Question: Talk about the condition:
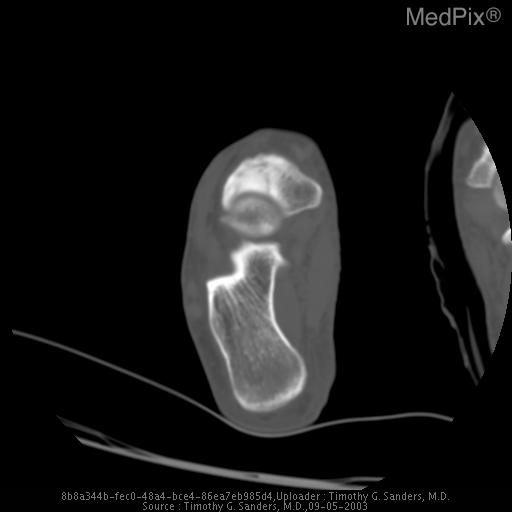
Answer: The disease is discussed as: Stress fractures occur when normal bone is subjected to abnormal stress or repetitive stress, and they typically occur in athletes who have either recently changed their type of training or have increased their level of training. Bone is a very dynamimc tissue that continuously remodels as a result of altering stresses. Repetitive stress overload results in an imbalance of bone remodeling. The abnormal level of stress results in the bone resorption exceeding the rate of bone repalcement leading to a weakening of the bone.  There is a continuum of injury beginning with weakening of the bone, fatigue, stress fracture and finally, complete fracture of the involved bone.

Stress injuries of bones are very common among athletes and can occur in nearly any bone, however, the vast majority of stress injuries occur in the bones of the lower extremity. Tarsal navicular stress fractures typically occur in elite athletes, including runners, basketball players, gymnasts, and football players. Those athletes that play on artificial turf seem to be at an increased risk for stress fractures of the tarsal navicular bone.

The diagnosis of tarsal navicular stress fracture is often delayed many weeks to months because the onset of symptoms are insidious and in addition, the diagnosis is often difficult to make on conventional radiographs. Patients usually present with pain along the dorsal aspect of the foot which is made worse by running or jumping. Tarsal navicular stress fractures are usually treated with casting and athletes typically return to full activity within 5 to 6 months. If a complete fracture occurs, the individual may require internal fixation, which can delay return to normal activity.

Most tarsal navicular stress fractures occur in the middle third of the navicular bone, which is a relatively avascular portion of the bone. The fracture may be complete or incomplete, however the incomplete fractures tend to begin along the dorsal aspect of the bone adjacent to the talonavicular joint. Foot anomalies can be associated with stress fractures of the tarsal navicular. This injury is most often seen in individuals that have a short first metatarsal or long second metatarsal. This is thought to result in increased shear forces being transmitted along the second metatarsal through the middle cunieform and into the middle third of the navicular bone.

Evaluation of a suspected stress injury of the tarsal navicular should begin with radiographs of the foot, however this area of the navicular is difficult to visualize on radiographs and MR or CT is often required to correctly establish the diagnosis.